Question: Describe the condition in detail:
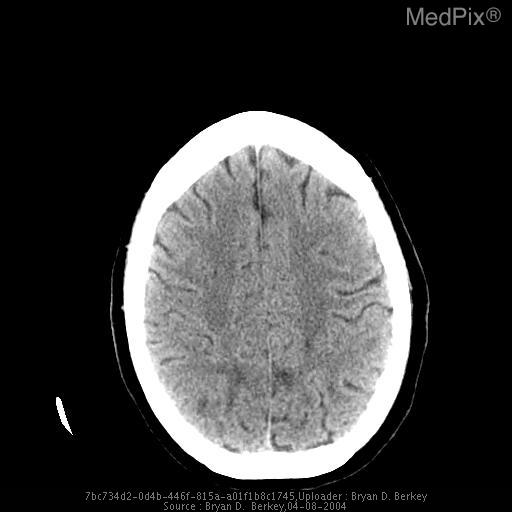
Answer: The disease is discussed as: Hypertensive encephalopathy occurs in the setting of increase systemic blood pressures with an inability of the normal autoregulation of cerebral vasculature to compensate.

-Etiology and Pathogenesis:  It is thought that there is a breakthrough of the autoregulatory mechanism of the cerebral vasculature.  This leads to chronic vascular dilatation and increased pressure within the vessels.  This leads to extravasion of proteins through the wall with associated fluid shift leading to edema.

-Radiologic findings:  Areas of increased signal are seen on T2 weighted MRI images, most commonly seen in the occipital or parietal regions bilaterally.  In addition, there may be focal areas of petechial hemorrhage associated with the lesion.

-Epidemiology: Occurs in the setting of increased systemic blood pressure with no other known predisposing factors

-Clinical Manifestations: patients usually present with visual symptoms, seizures, or other neurological manifestations.

-Differential Diagnosis:
Embolic infarct with a focal petechial hemorrhage
Neoplasm, such as a cortical tumor or astrocytoma

-Treatment: Resolves with the reduction in systemic blood
pressure